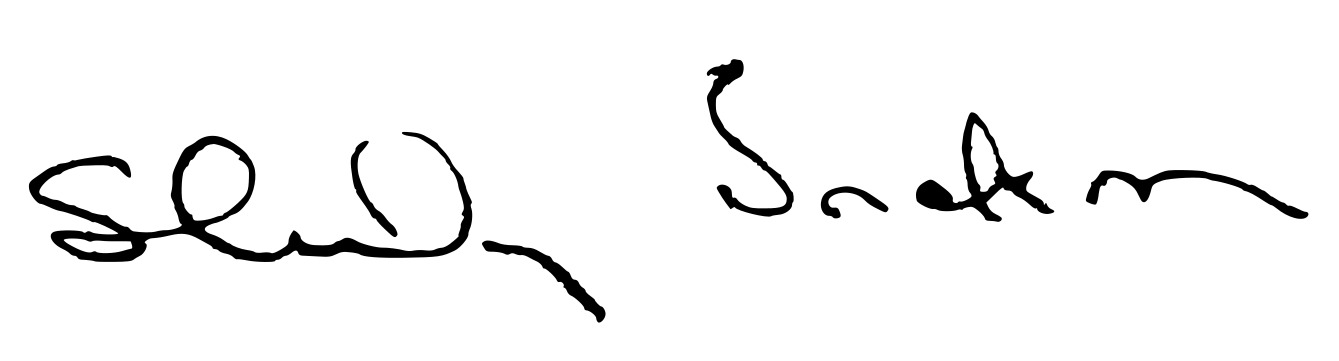
Signature of: shirley jackson